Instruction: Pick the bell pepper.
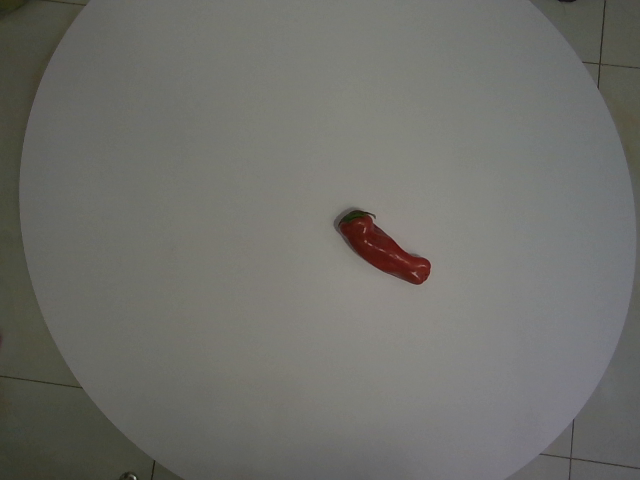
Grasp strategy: vertical